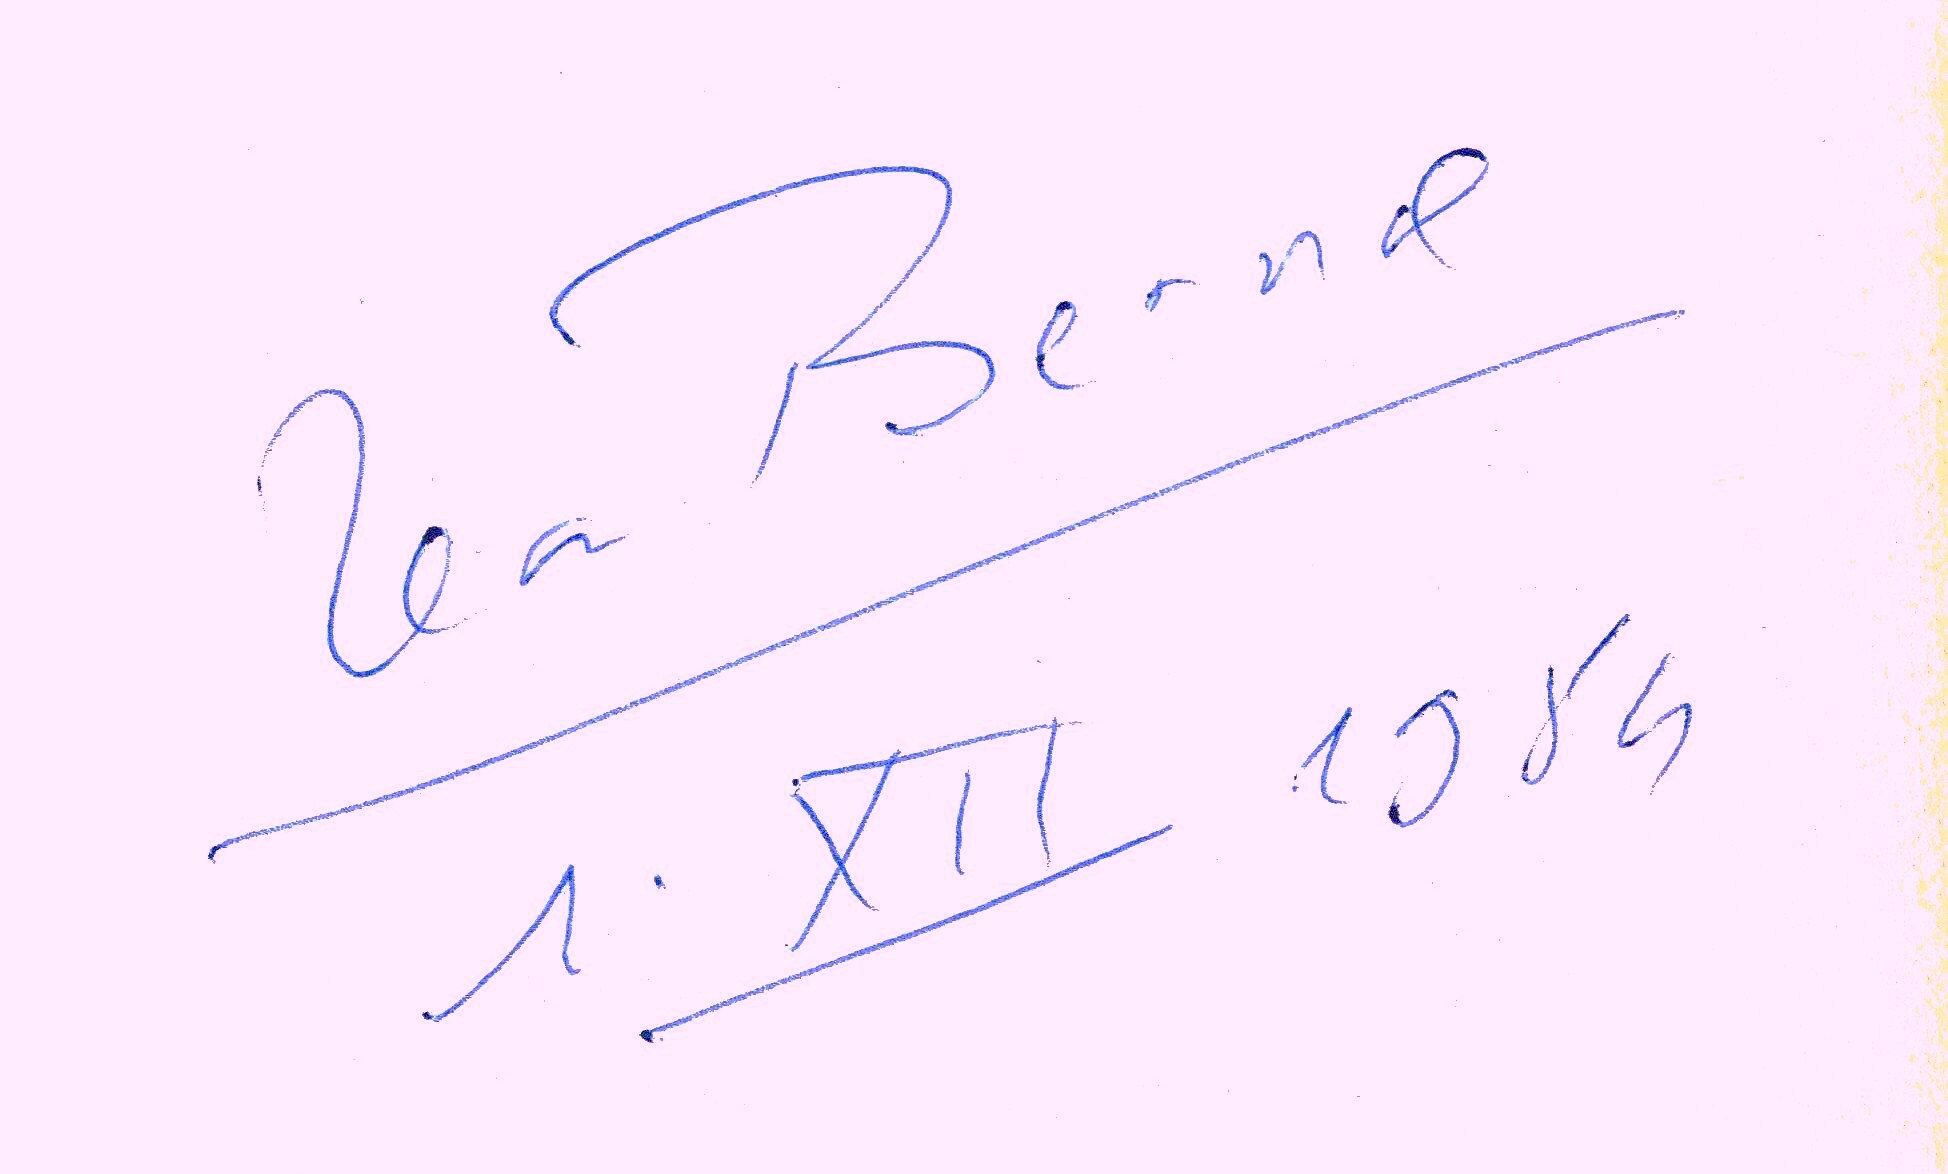
Signature of: jean bernard